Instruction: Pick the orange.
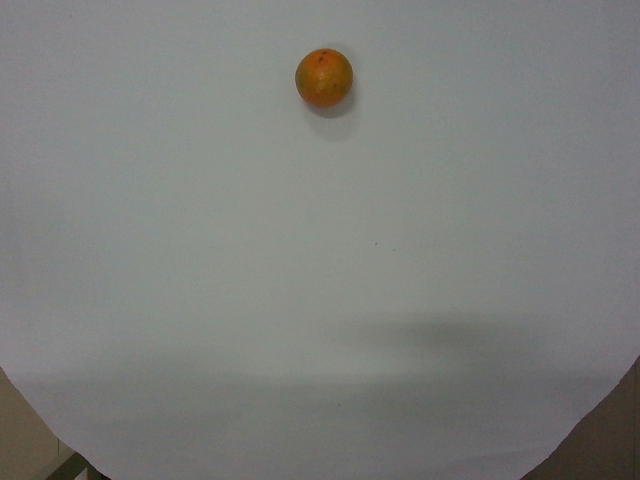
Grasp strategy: vertical